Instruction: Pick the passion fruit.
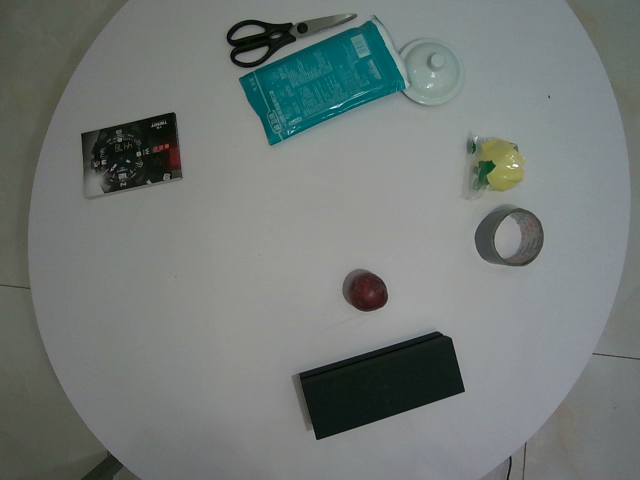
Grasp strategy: vertical